Question: Explain the disease:
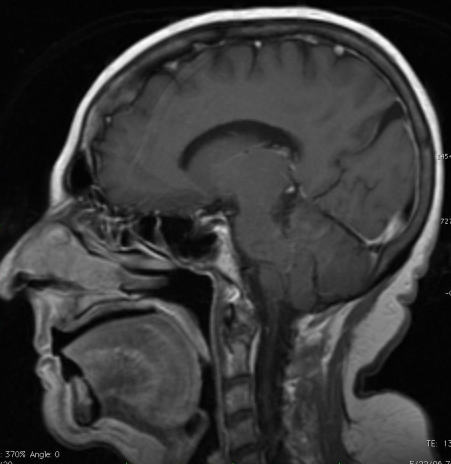
Answer: The disease is discussed as: Hyperostosis Frontalis Interna (HOFI) is a benign thickening of the skull, usually involving the inner table and diploic space of the frontal bone.  I is seen virtually exclusively in women, usually  middle-aged and nearing menopause.  It has been associated with hirsutism and obesity - and endocrine changes may be a result rather than a cause.

HOFI may be the result of a primary problem with bone metabolism, similar to osteopetrosis.

Synonyms include Morgagni-Stewart-Morell syndrome.

http://medical-dictionary.thefreedictionary.com/hyperostosis+frontalis+interna
http://radiopaedia.org/articles/hyperostosis_frontalis_interna
http://www.urmc.rochester.edu/smd/rad/neurocases/Neurocase206.htm
http://www.pubmedcentral.nih.gov/articlerender.fcgi?artid=2163933
http://www.learningradiology.com/archives2008/COW%20333-Hyperostosis%20frontalis%20interna/hyperostosiscorrect.htm